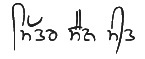
Signature of: mitter sain meet